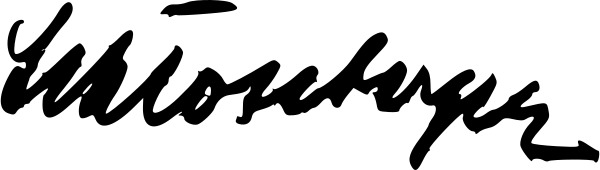
Signature of: hans schlossberger